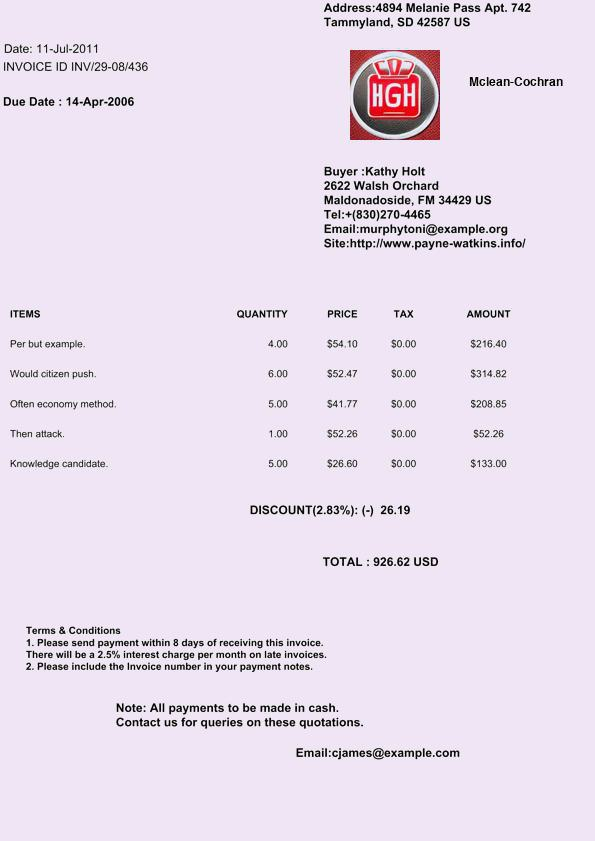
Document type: Invoice